Question: What was observed in the imaging?
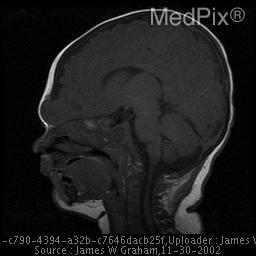
Answer: The imaging shows CT: Non-contrast CT demonstrates an extranasal soft tissue mass, contiguous with the frontal lobe, extending through an anterior cranial midline defect just above the nasal bones (fonticulus nasofrontalis).

MR: There is an extranasal soft tissue mass is continuous with the frontal lobe, iso-intense to normal brain parenchyma on T1WI, slightly higher in signal compared with normal brain parenchyma on T2WI. There is no enhancement with gadolinium. There is no enhancement with gadolinium.